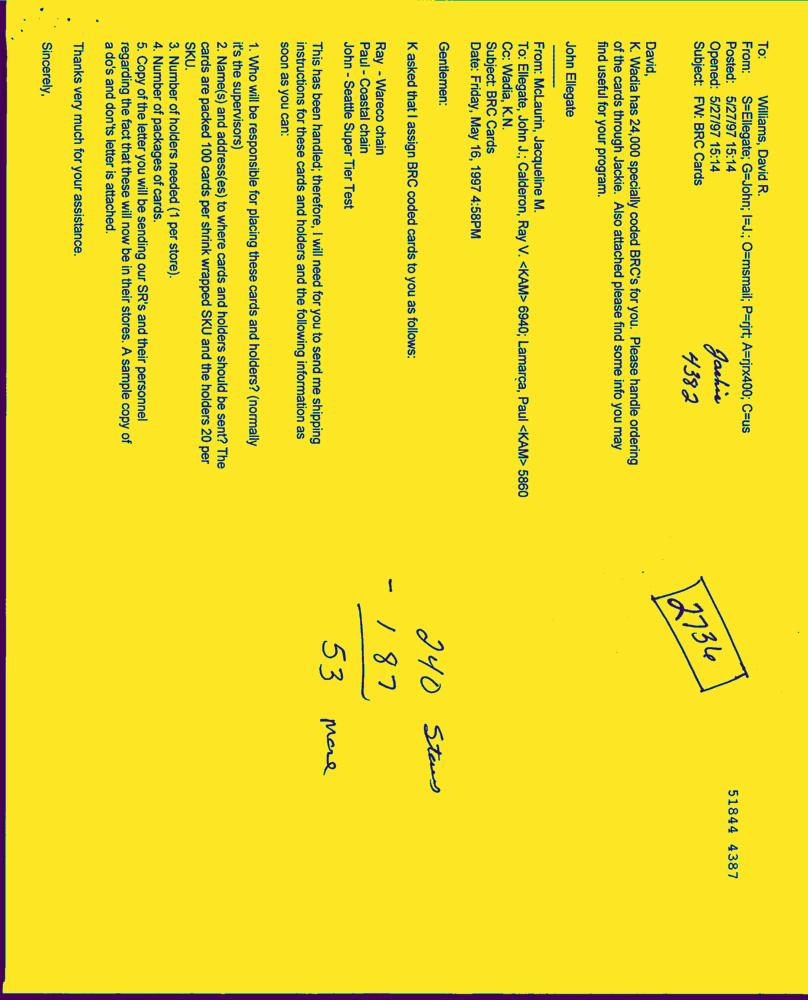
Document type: Letter-Doc